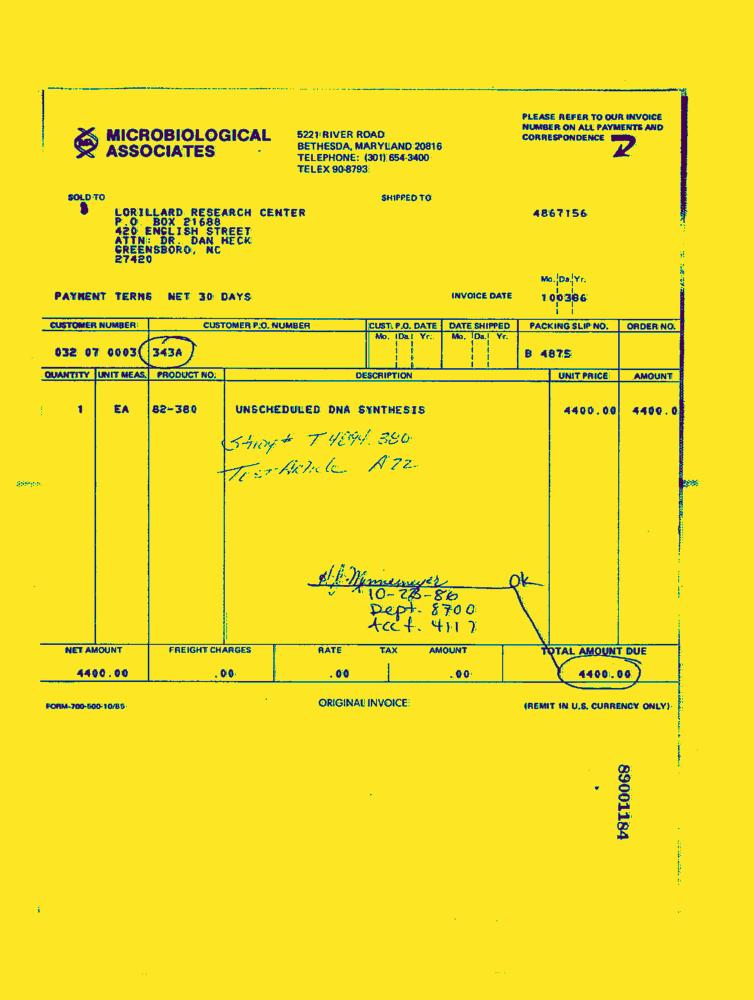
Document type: Invoice-Doc